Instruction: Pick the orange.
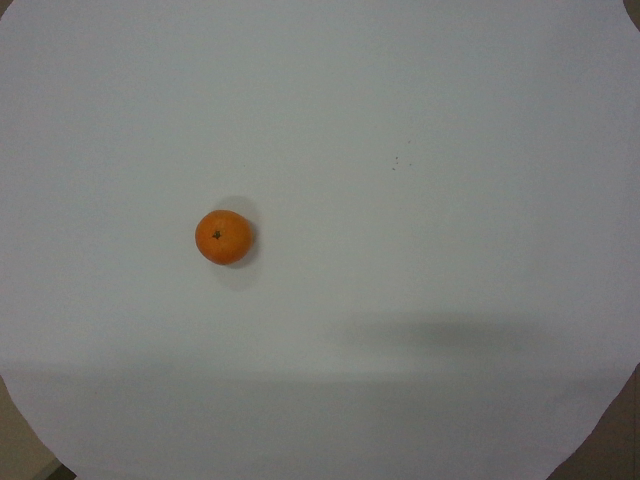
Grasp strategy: vertical